Question: Can you provide the account number mentioned in the document?
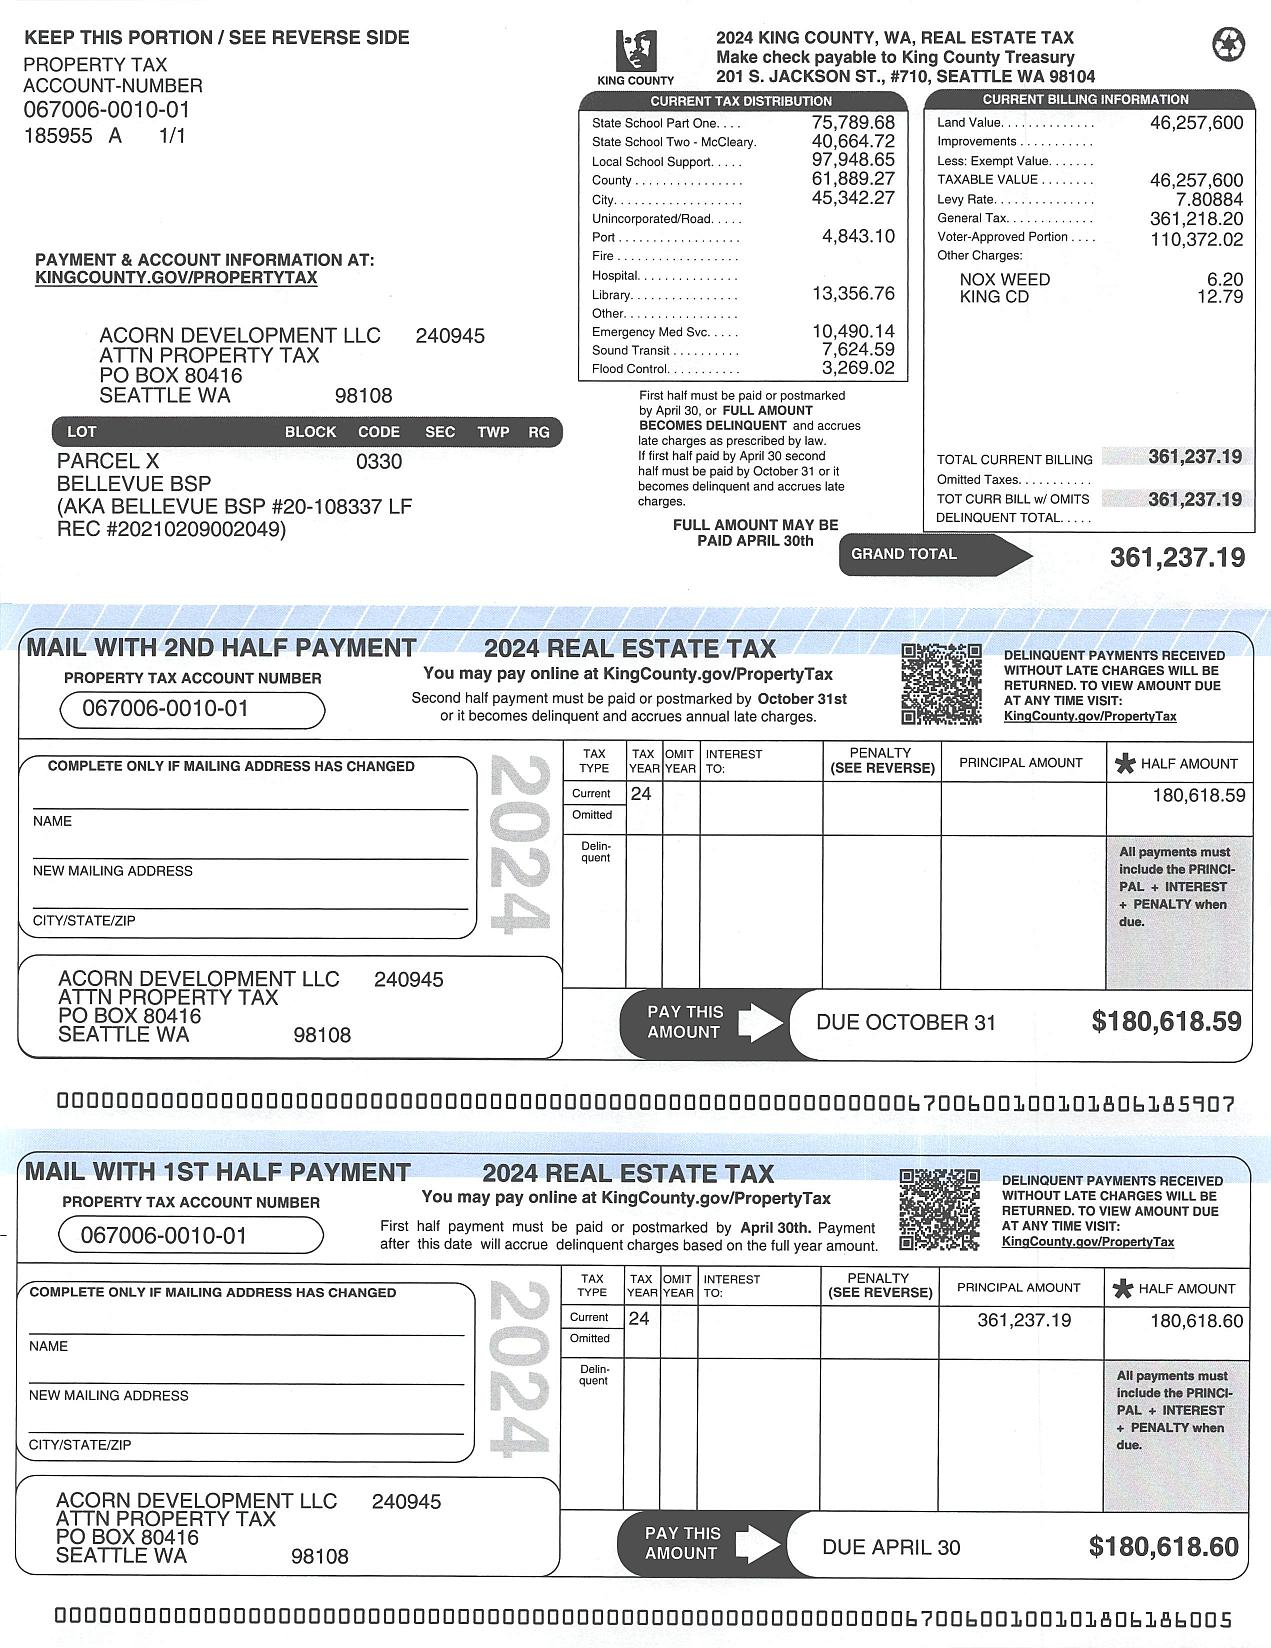
Answer: "067006-0010-01"